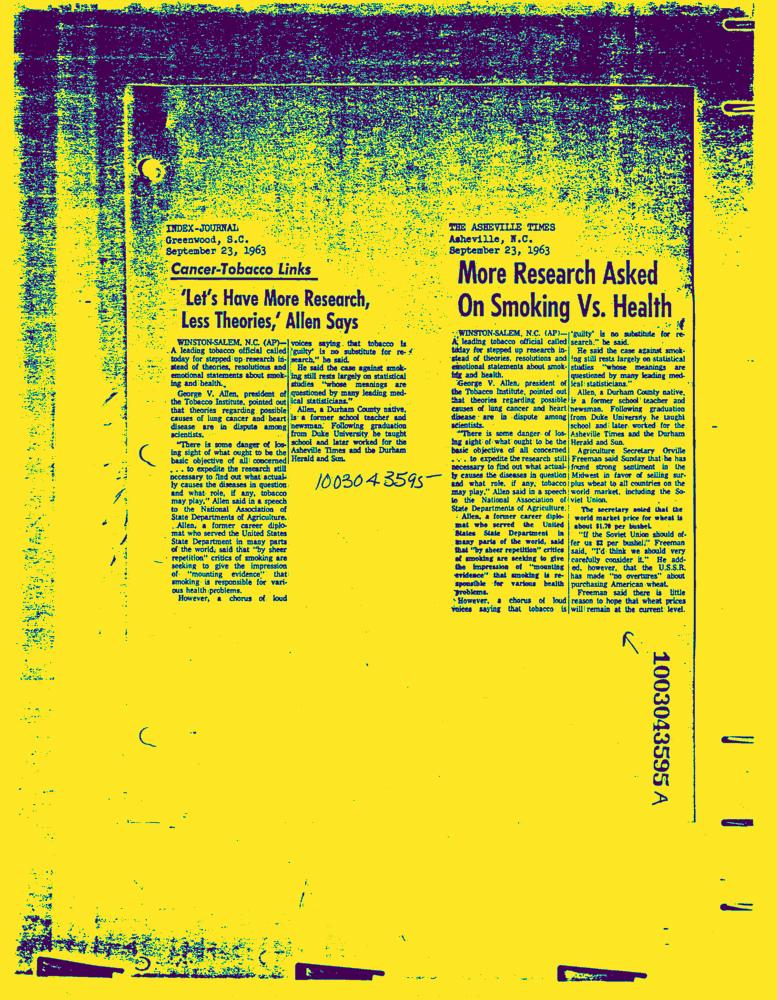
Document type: News-Article